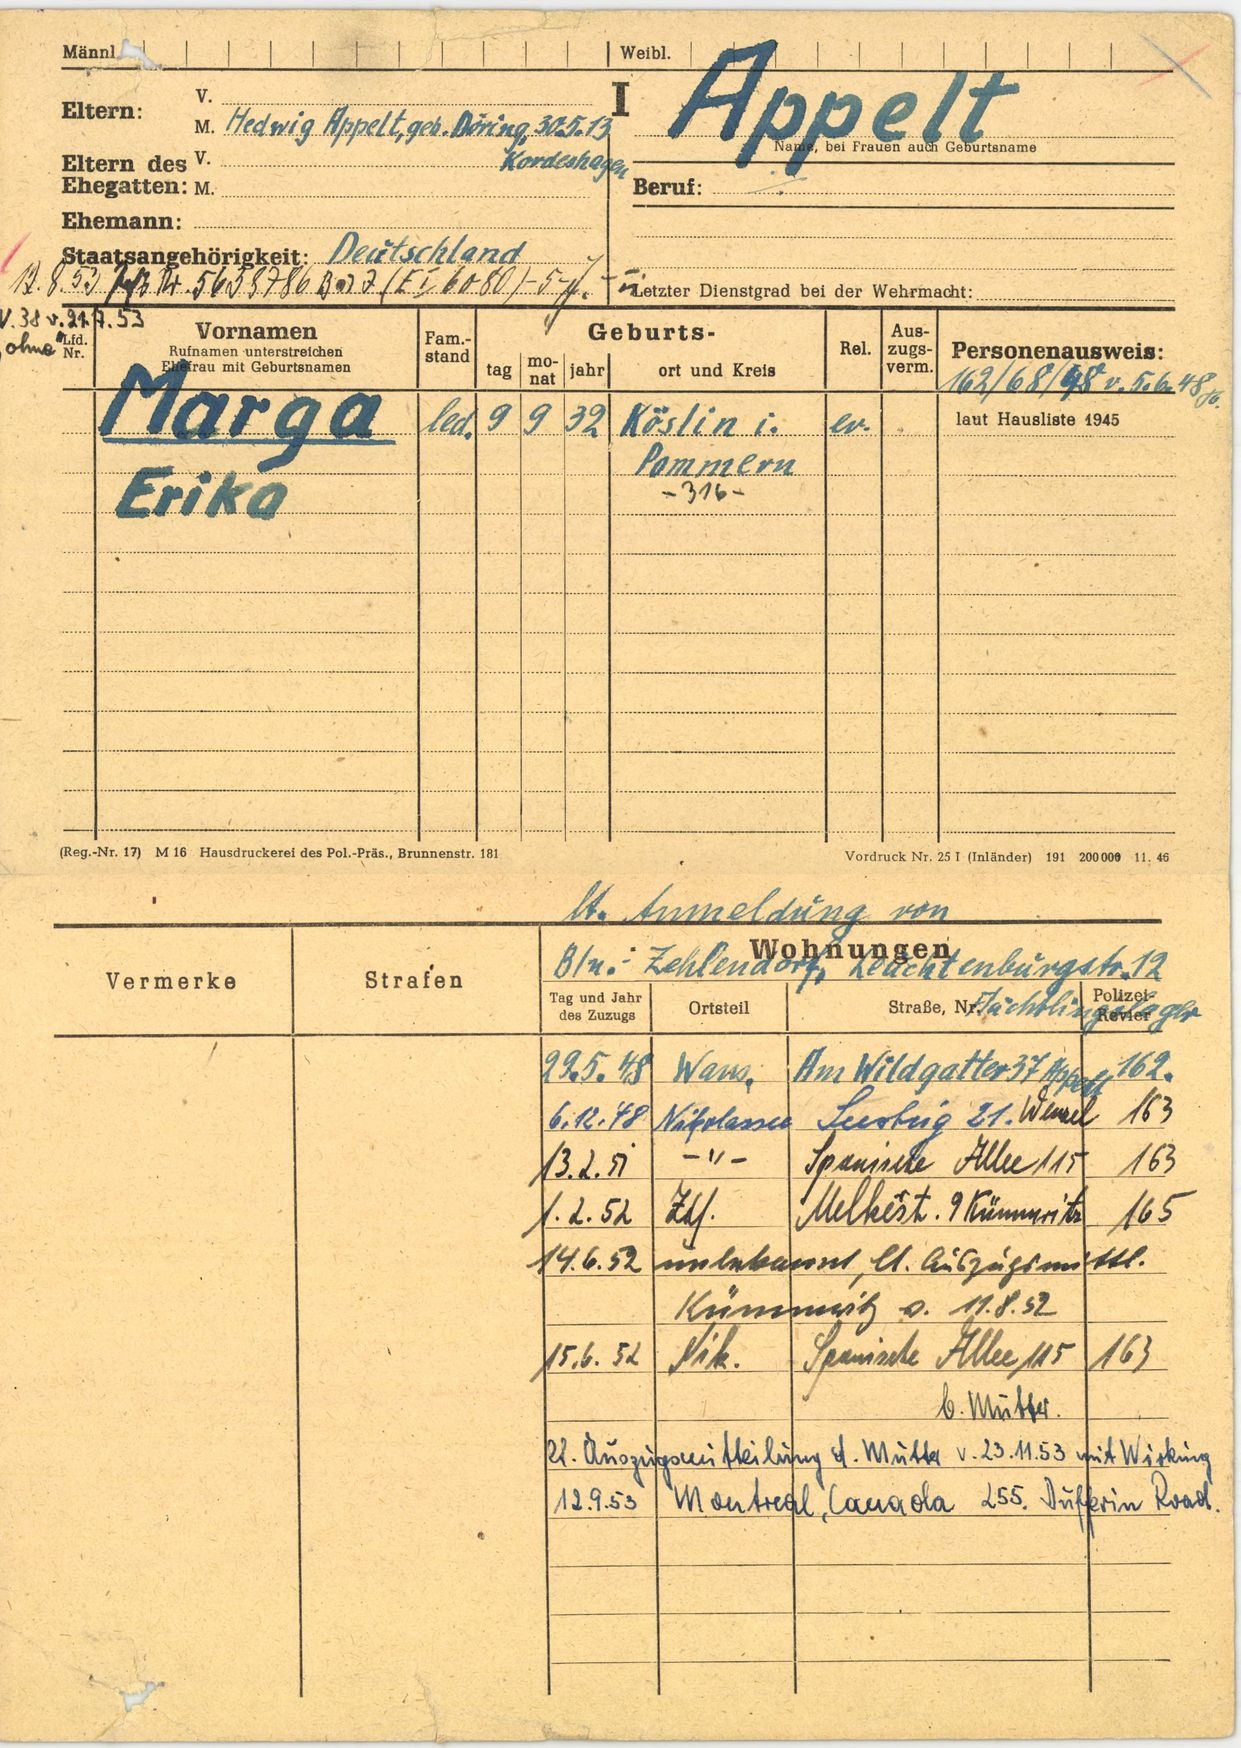
Appelt